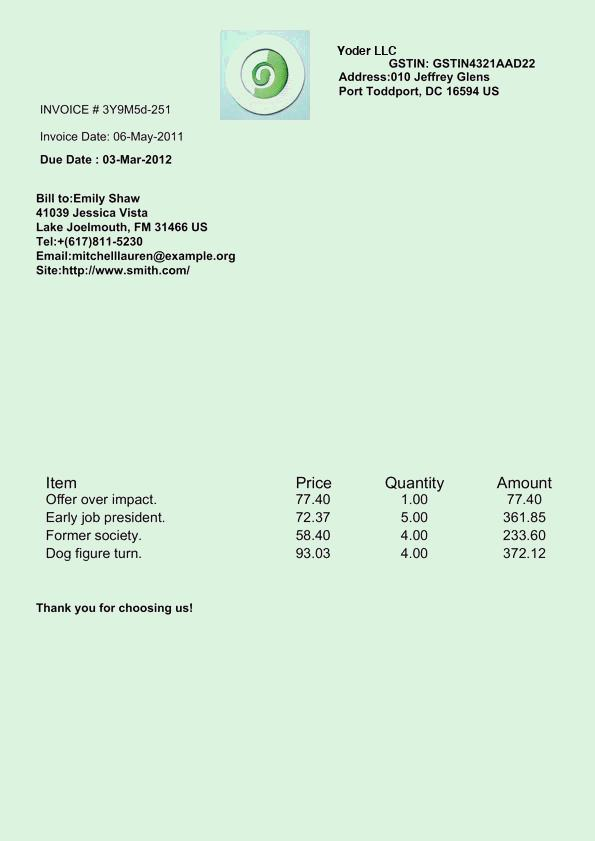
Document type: Invoice